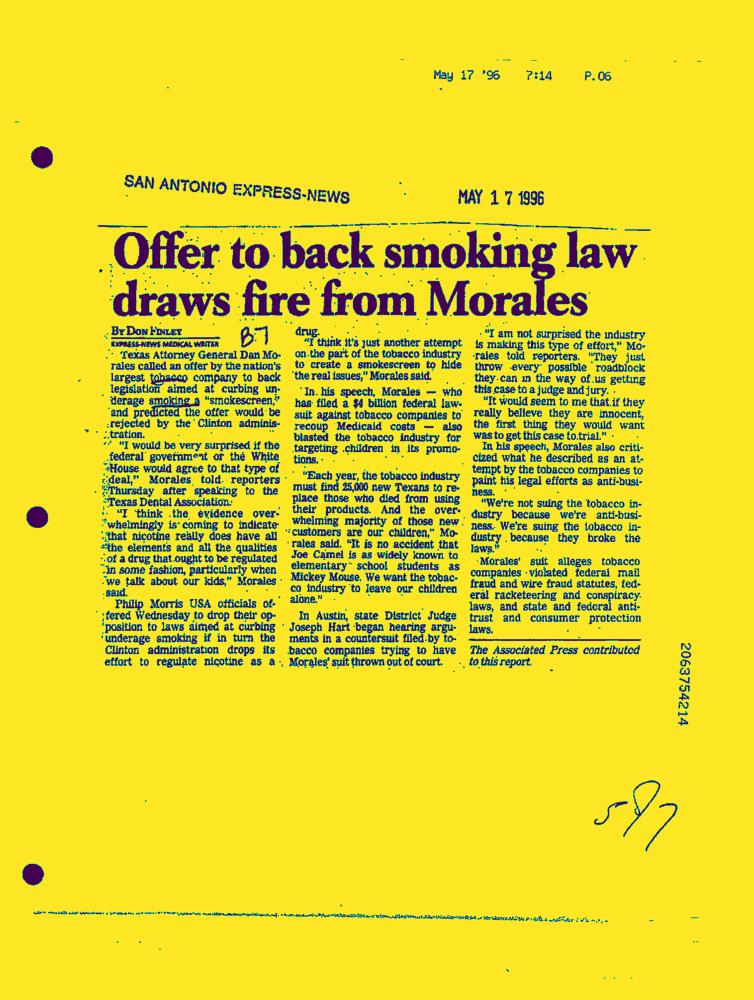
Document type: News-Article